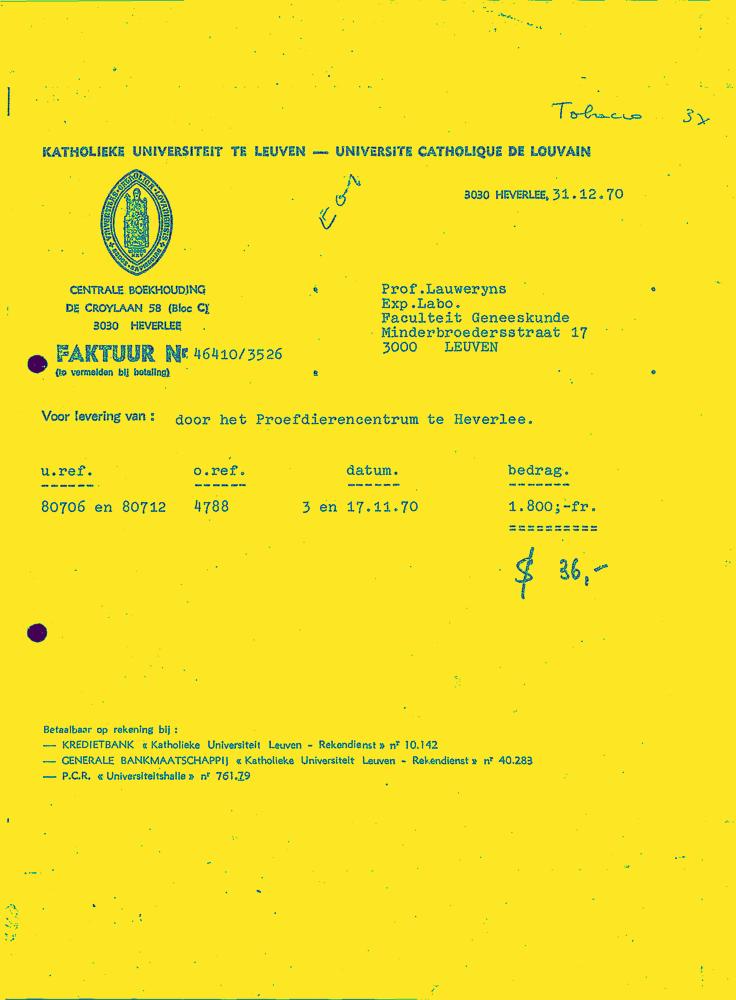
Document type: Invoice-Doc